Question: How is the history relevant to the case?
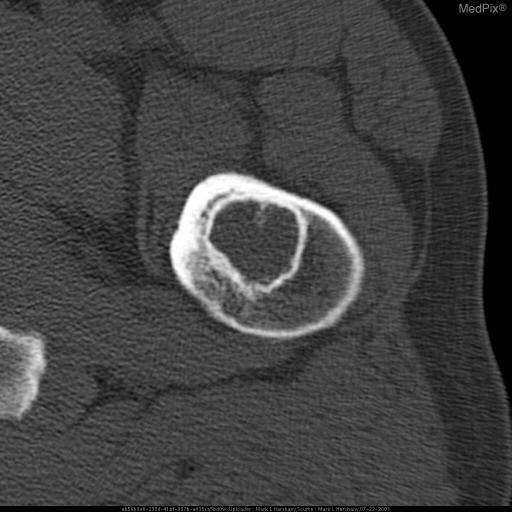
Answer: The patient's history of 40 y/o male with hip pain. is key in understanding the case.